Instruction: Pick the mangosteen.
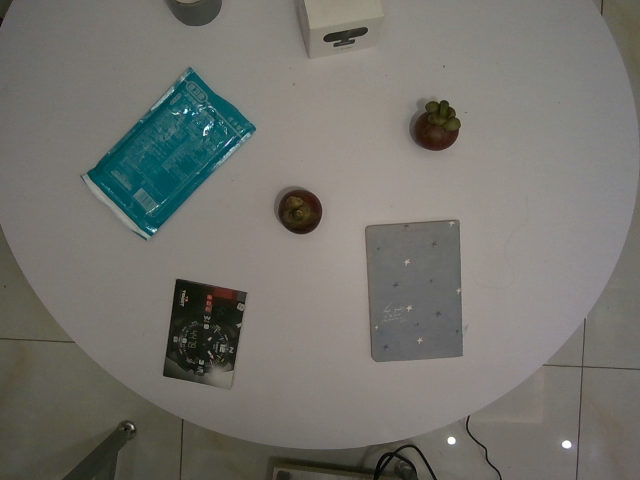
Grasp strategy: vertical